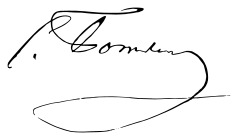
Signature of: sergey petrovich botkin